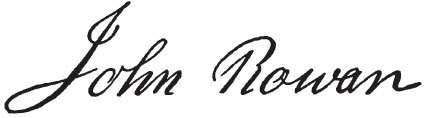
Signature of: john rowan